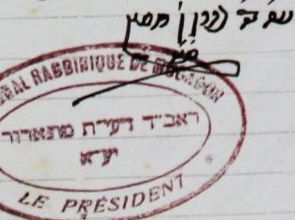
Signature of: aharon ben hasin